Question: What was observed in the imaging?
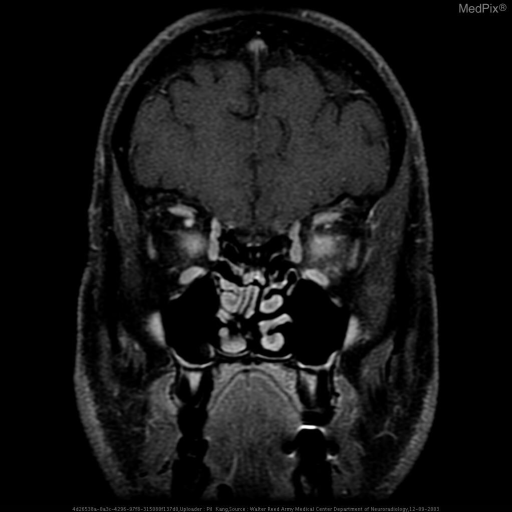
Answer: The imaging shows Multiple axial MR images demonstrate enlarged optic nerves bilaterally, with stranding of intraconal fat, with avid enhancement of the optic nerves and the surrounding intraconal fat bilaterally on the post-contrast T1-weighted images with fat-suppression, without fusiform enlargement of the nerves or tram-track-like enhancement seen in optic glioma or optic nerve meningioma, respectively.

MR images of the brain (not shown) demonstrated no other abnormalities. Multiple axial MR images demonstrate enlarged optic nerves bilaterally, with stranding of intraconal fat, with avid enhancement of the optic nerves and the surrounding intraconal fat bilaterally on the post-contrast T1-weighted images with fat-suppression, without fusiform enlargement of the nerves or tram-track-like enhancement seen in optic glioma or optic nerve meningioma, respectively.

MR images of the brain (not shown) demonstrated no other abnormalities..